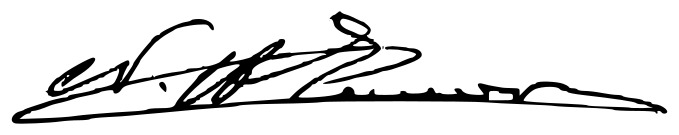
Signature of: niceto alcalá zamora